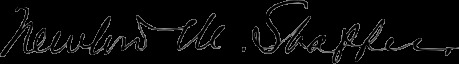
Signature of: newton melman shaffer